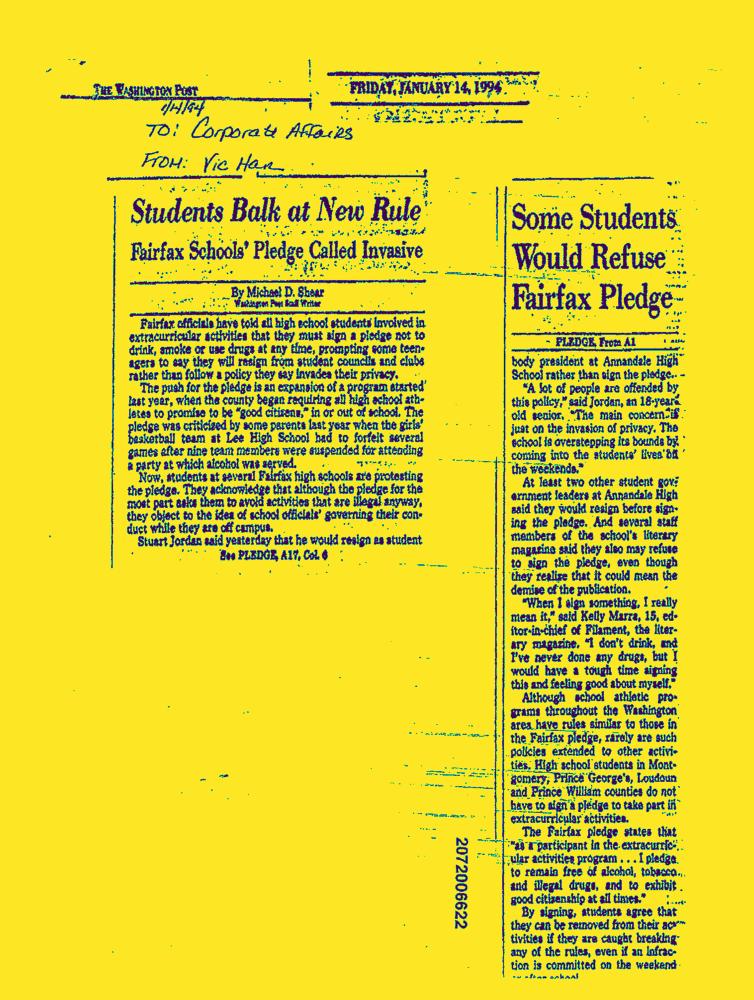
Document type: News-Article